Question: What appears to be the issue?
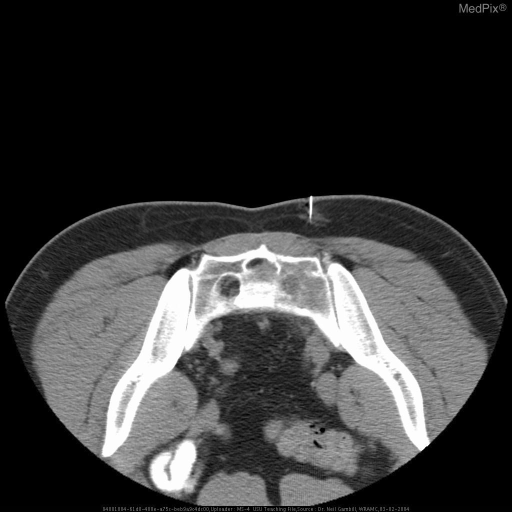
Answer: The findings suggest 1) Plain films- normal SI joints, ill defined lucent area over lower left sacrum, two sacral neural foramina on left widened with erosions of borders
2) CT- mass left side of sacrum, left side of S1 encroaching on left side neural foramen, normal vertebral bodies
3) MRI- infiltrating lesion with high T2 signal intensity within body of sacrum infiltrating into the epidural space. CT- mass left side of sacrum, left side of S1 encroaching on left side neural foramen, normal vertebral bodies. The patient might have a history of 45 y/o white male initially presented with five week hx of left buttock burning pain and numbness extending into lower thigh.  Initially treated with NSAIDS and physical therapy, symptoms continued to worsen.  Presented to WRAMC with numbness and tingling extending into left testicle and penis.  Patient denies bowel or bladder incontinence, weight loss, or other constitutional symptoms.  Denies any numbness, pain, or abnormal sensations on right side.
PMHx: HTN, hyperlipidemia
PSHx: remote tonsillectomy/ bilateral herniorrhaphy
MEDS: Ramipril 5 mg PO qd, HCTZ 12.5 mg PO qd, Amitryptyline 25 mg PO qd, Zocor 10 mg PO qd.